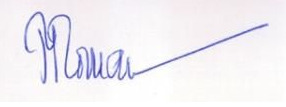
Signature of: petre roman